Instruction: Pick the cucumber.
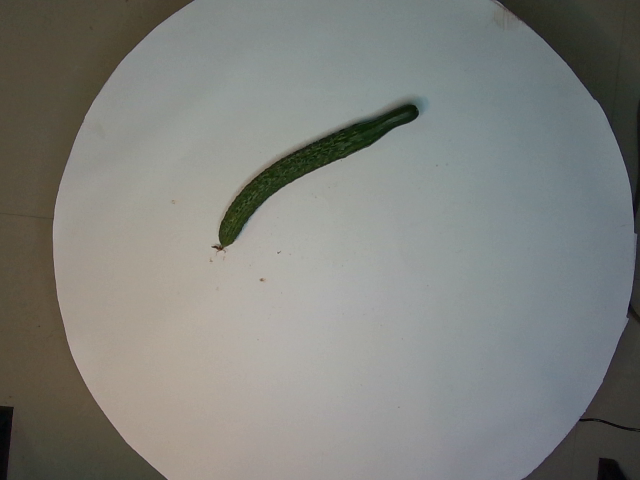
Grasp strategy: vertical